Question: How is the history relevant to the case?
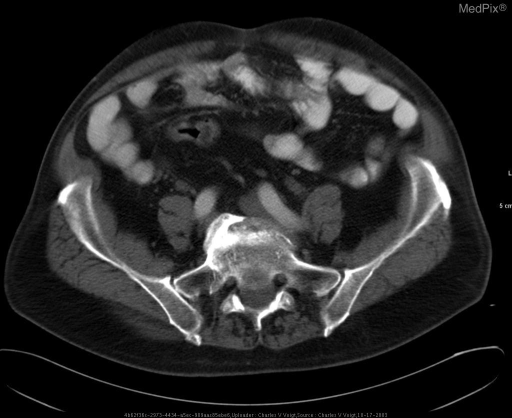
Answer: The patient's history of 77 y/o man with right lower quadrant pain is key in understanding the case.